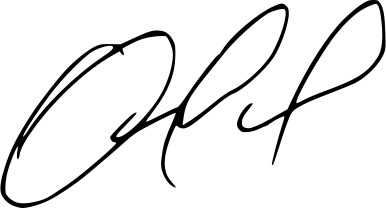
Signature of: olivia guachalla